Question: What jurisdiction, city, or county is the document associated with?
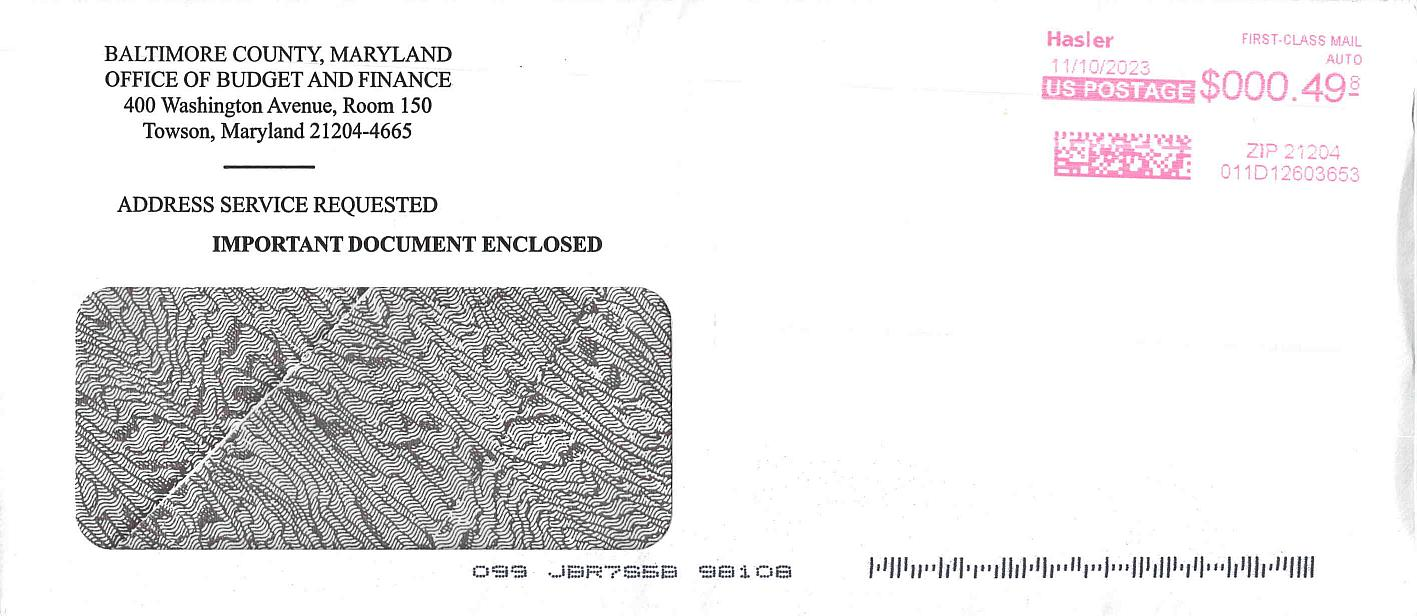
Answer: "Baltimore County"